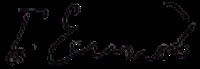
Signature of: boris esipov